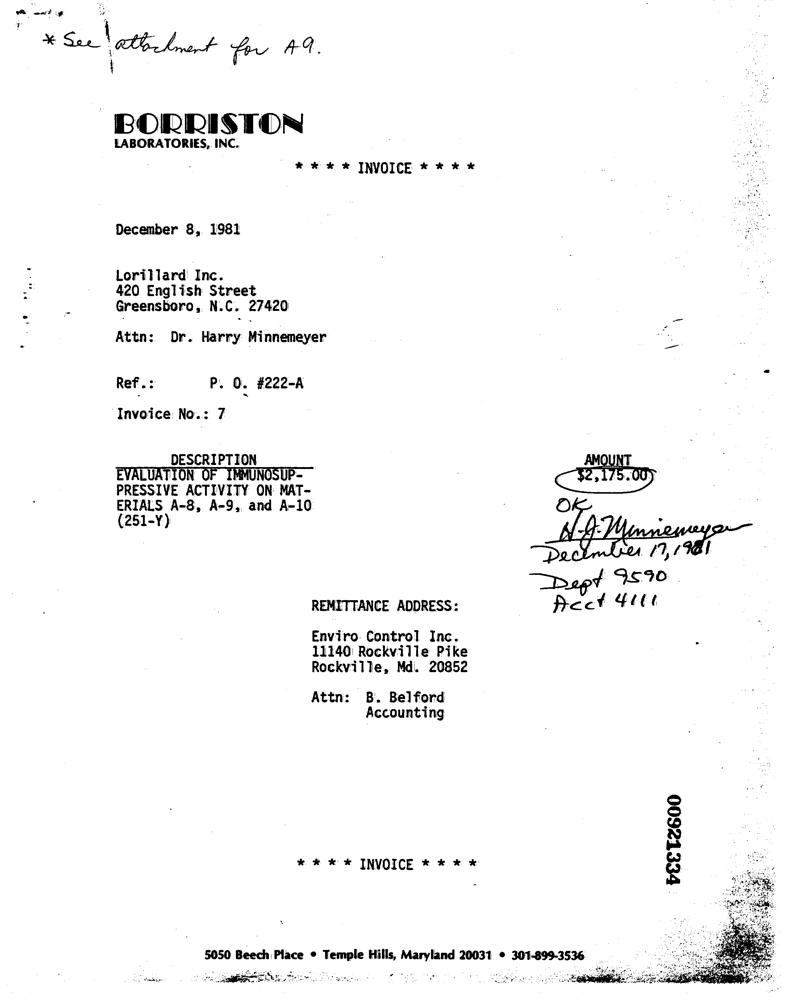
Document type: Invoice